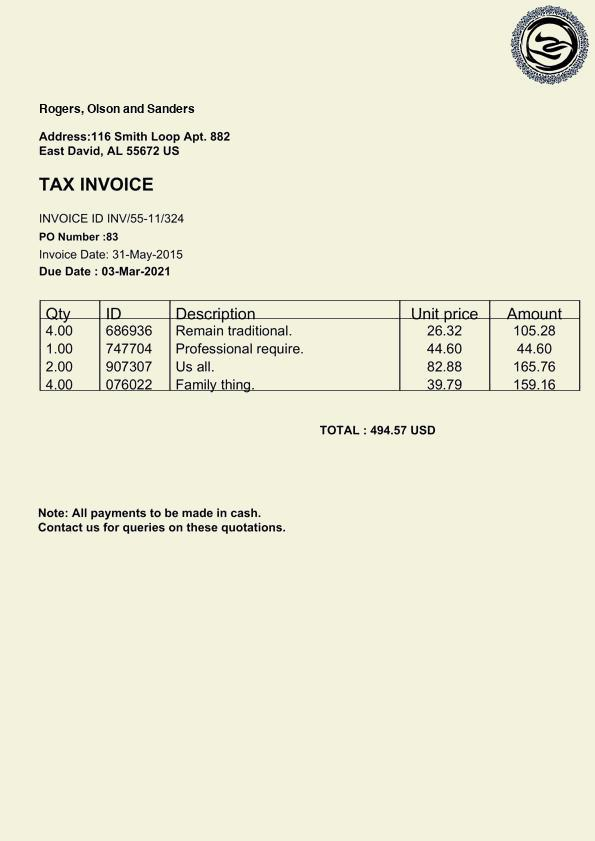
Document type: Invoice